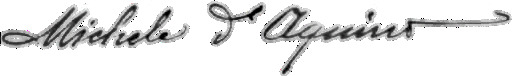
Signature of: michele d aquino